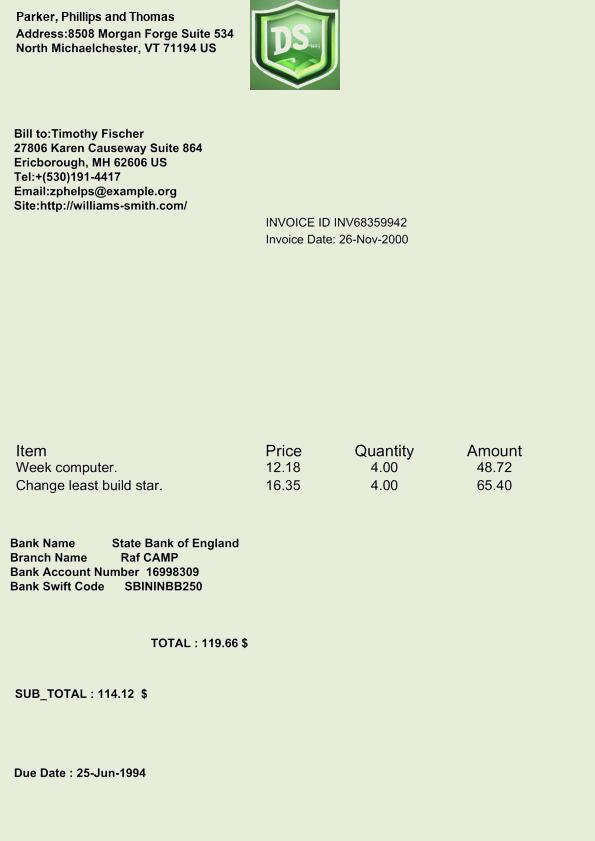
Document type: Invoice